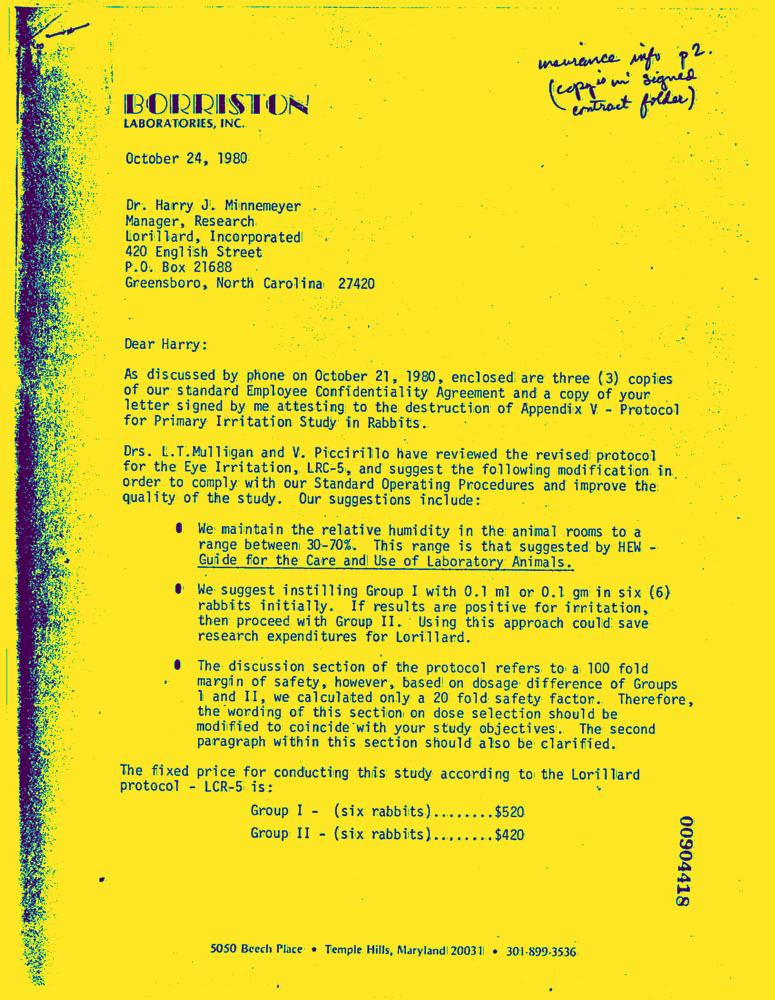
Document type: Letter-Doc